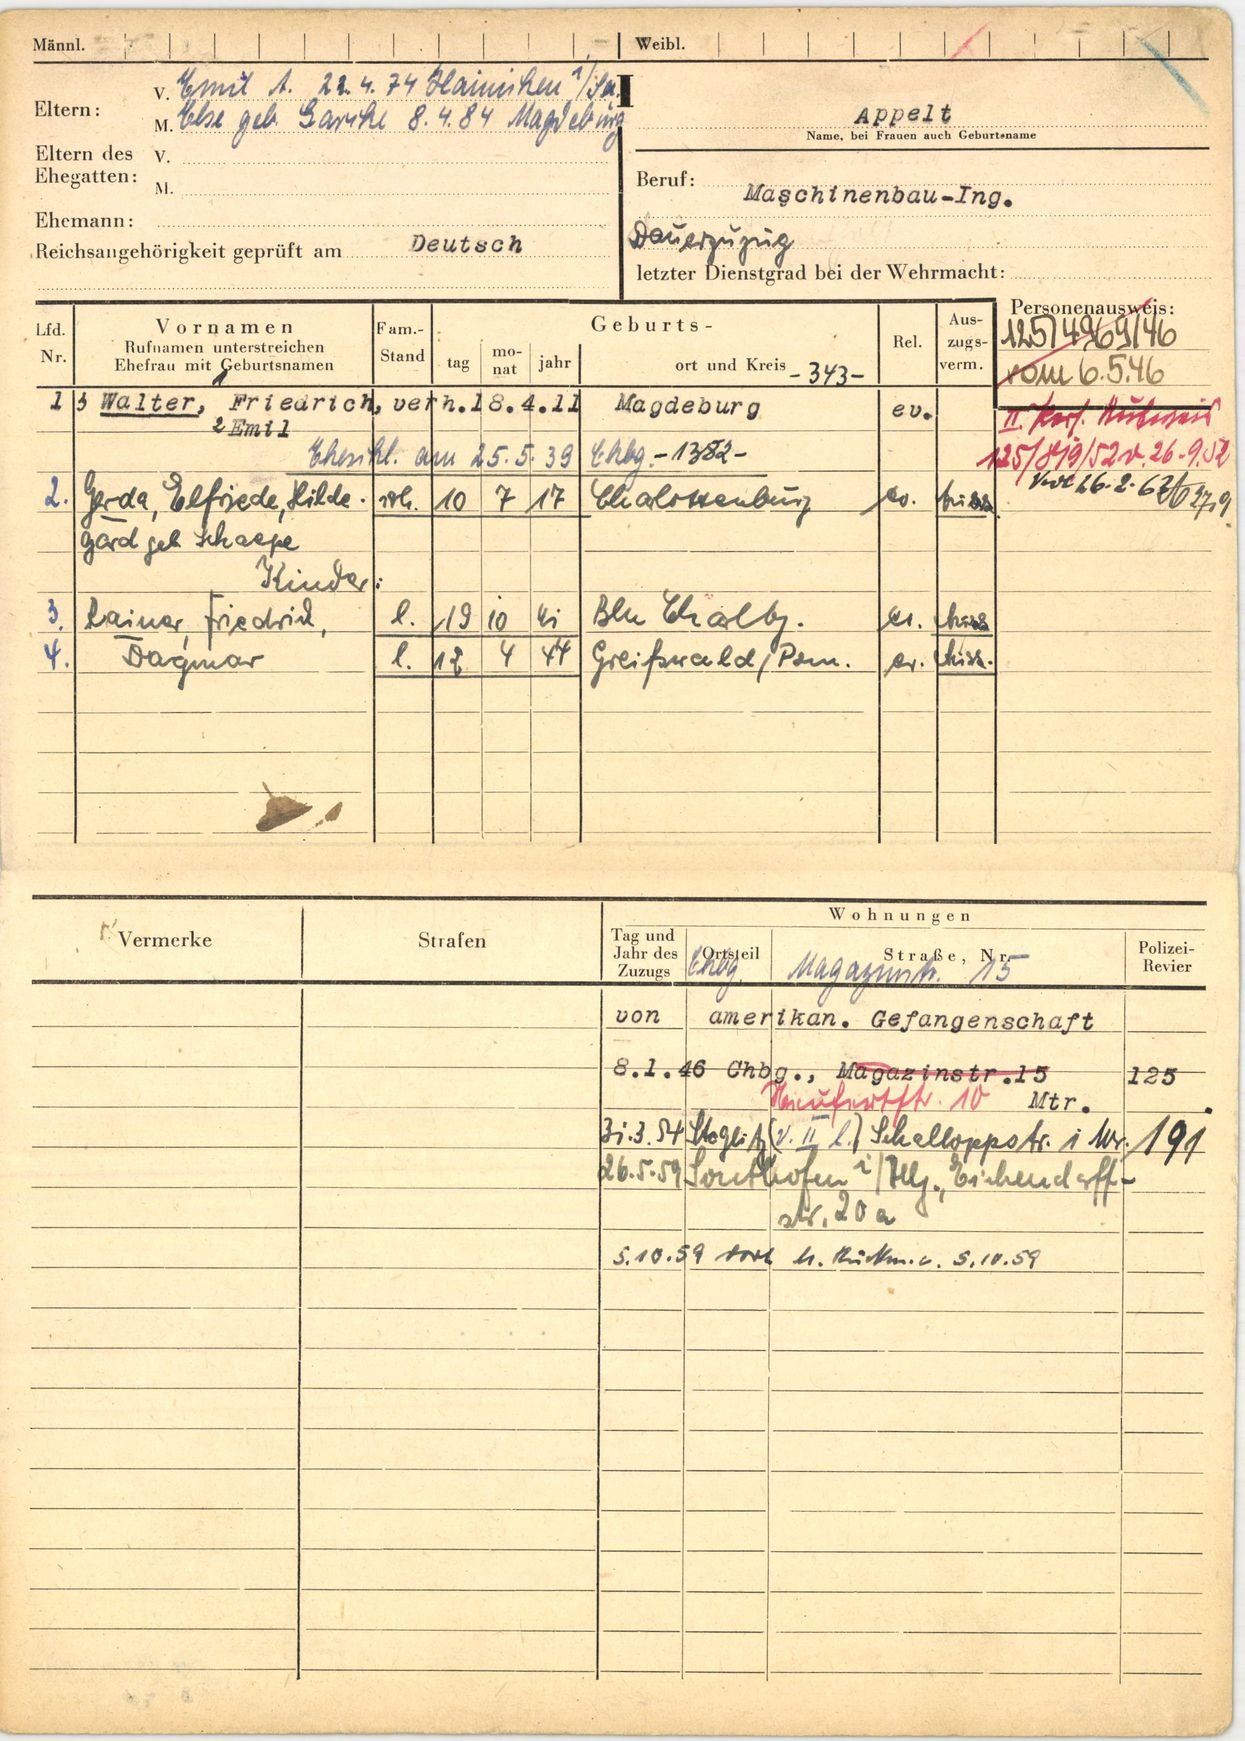
Appelt